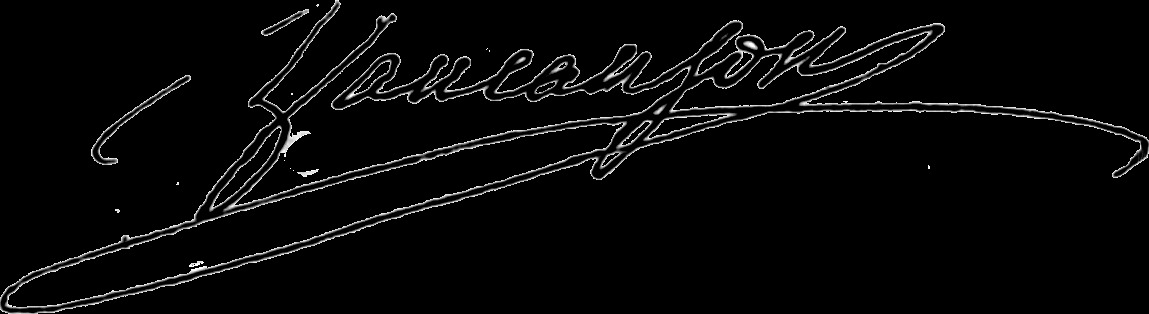
Signature of: jacques de vaucanson